Question: In what way does the history help explain the case?
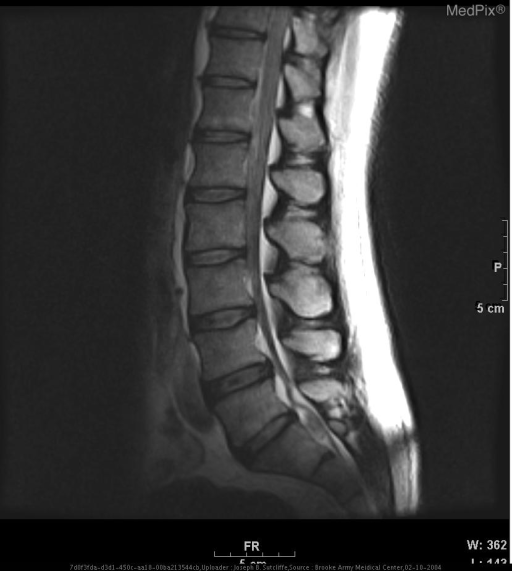
Answer: The patient's history of Patient heard his lower back "pop" during exercise. Within a few hours, he developed decreased sensation in his groin and urinary incontinence. is key in understanding the case.